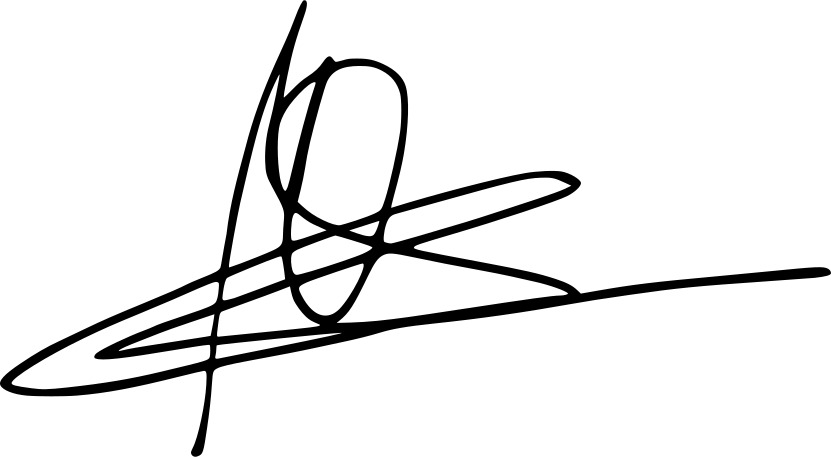
Signature of: meaghan scanlon